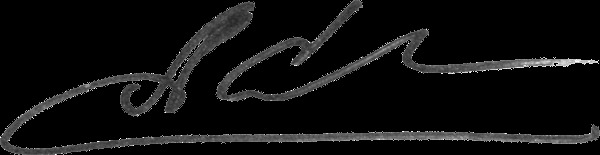
Signature of: vyacheslav malezhik